Question: What do the imaging results show?
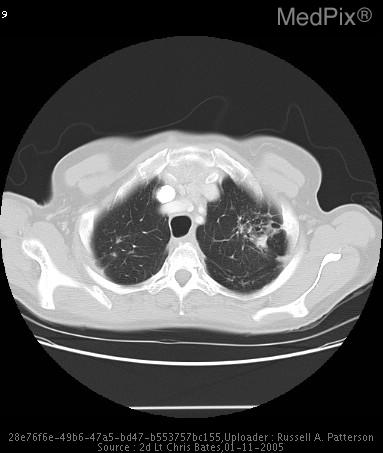
Answer: The imaging shows 1. The parenchyma of the lung demonstrates bilateral upper lobe predominant fibrotic changes with interlobular septal thickening. 2.  Numerous 1 cm nodular densities with in the periphery.
3.  As well as dominant fibrotic masses at the end of the bronchovascular bundle on the right side seen best on image #16 measuring 3.6 cm x 1.7 cm and on the left upper lobe seen best on image #10 measuring 2.4 cm X 1.8 cm with associated traction bronchiectasis, as well as some sparse areas of effected regions within the superior segments of the lower lobes bilaterally as well as the right middle lobe, which appears to have not changed significantly in comparison with the prior CT scan performed on 27 Feb 2002.
4.  No evidence of pleural effusion or pneumothorax.
5.  Mediastinum demonstrates no evidence of lymphadenopathy pathologic by size criteria.
6.  No evidence of axillary lymphadenopathy pathologic by size criteria. Sarcoidosis.